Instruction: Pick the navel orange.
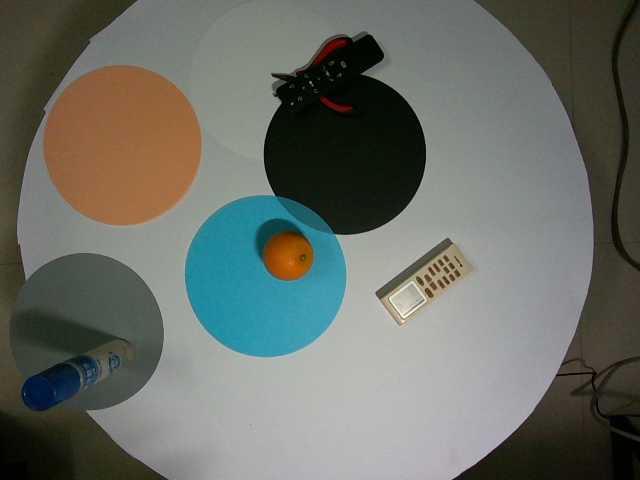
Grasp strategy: vertical